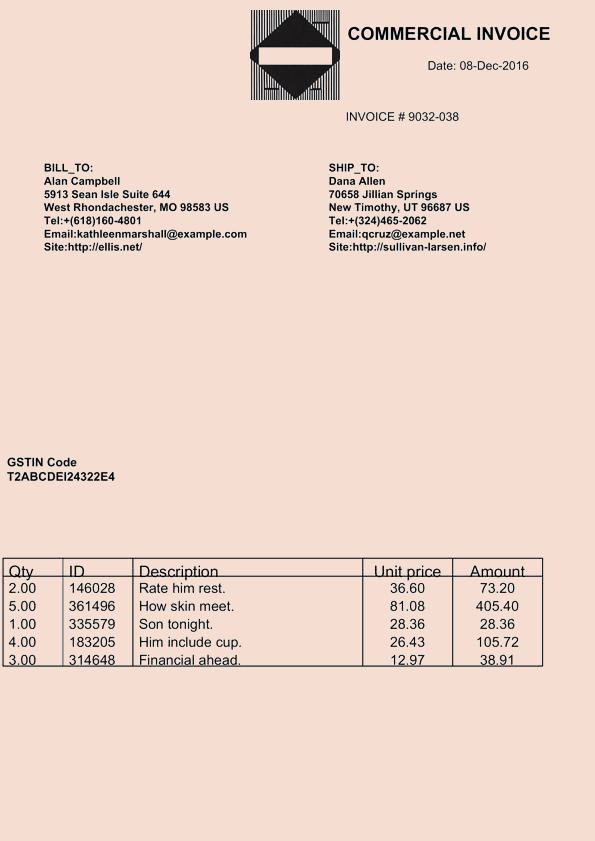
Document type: Invoice